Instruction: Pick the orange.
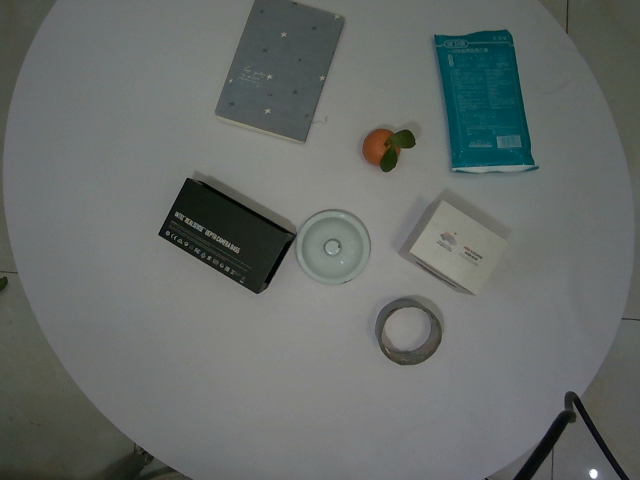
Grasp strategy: vertical